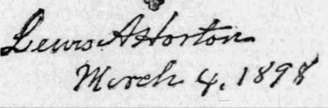
Signature of: lewis a horton